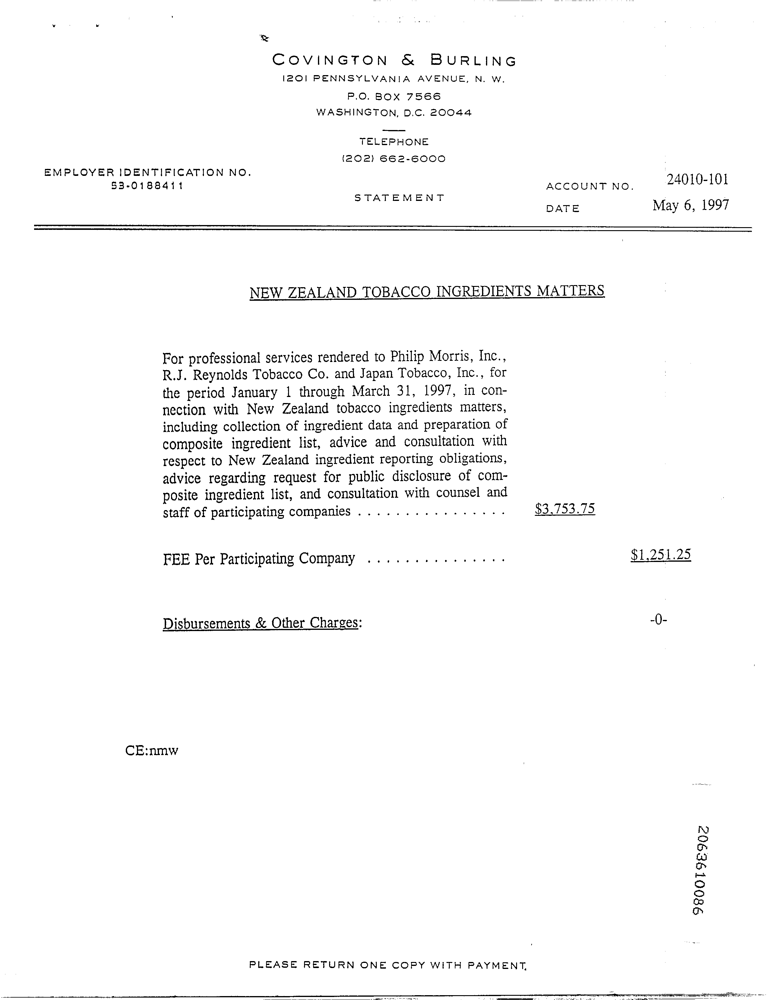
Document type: Invoice